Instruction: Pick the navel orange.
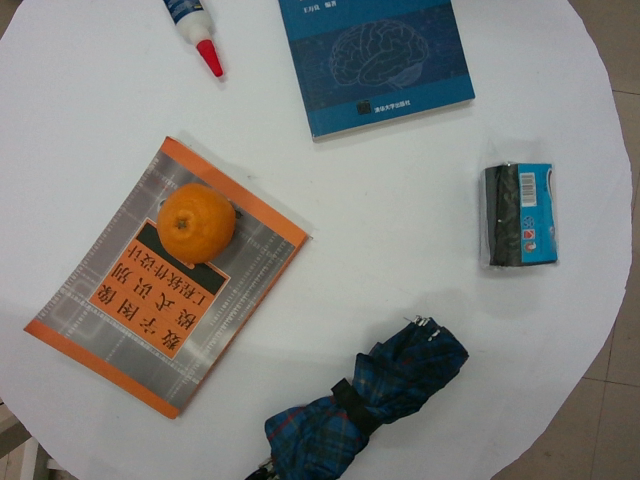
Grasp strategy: vertical